Retrieve the amount in words, amount in figures, name of the payee, date on the cheque, and the bank name from the image.
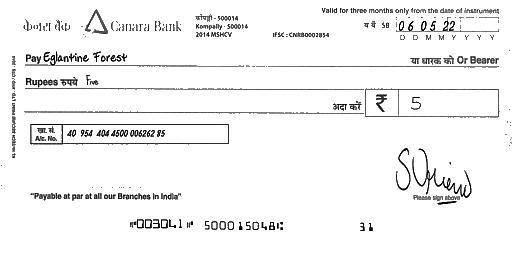
amt_in_words: Five
amt_in_figures: 5
payee_name: Eglantine Forest
bank_name: Canara Bank
cheque_date: 06/05/22